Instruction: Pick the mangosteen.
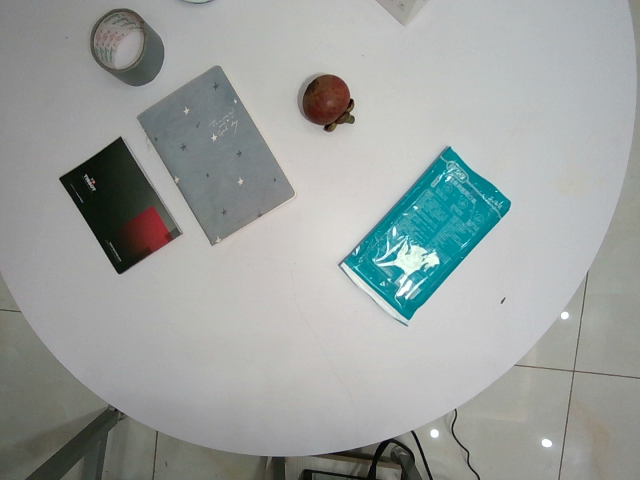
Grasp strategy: vertical